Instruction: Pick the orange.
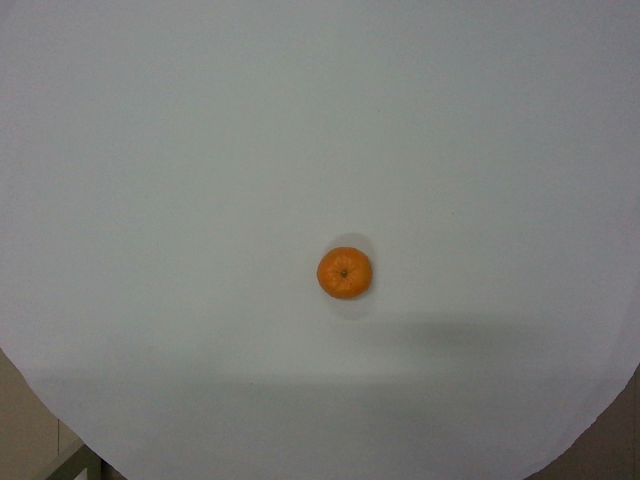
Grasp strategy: vertical